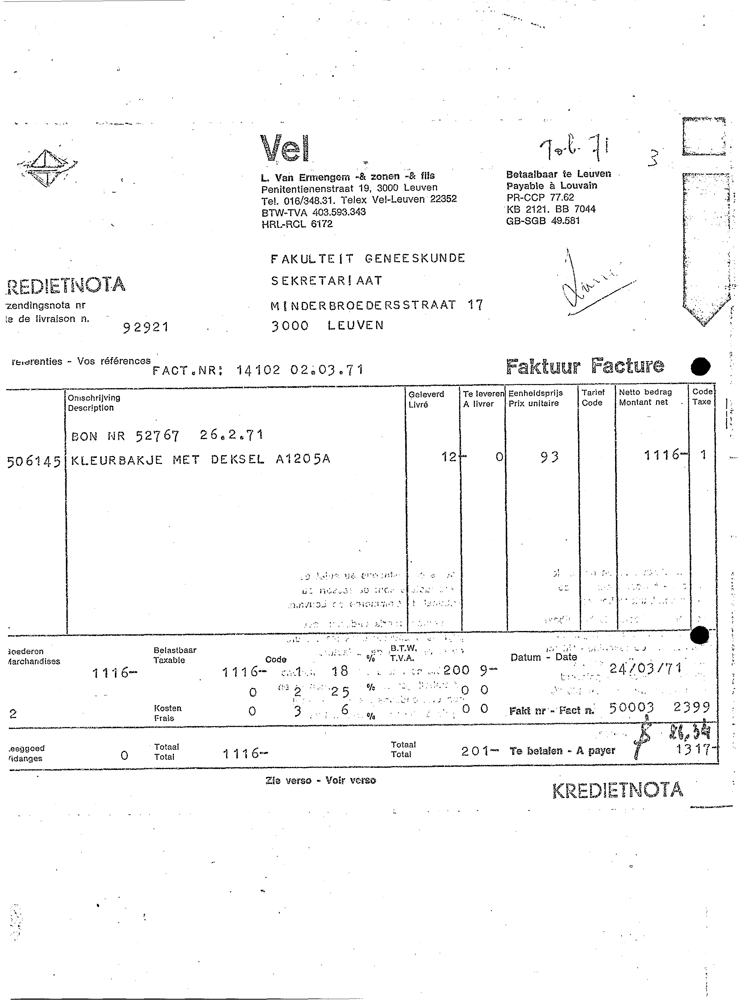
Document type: Invoice